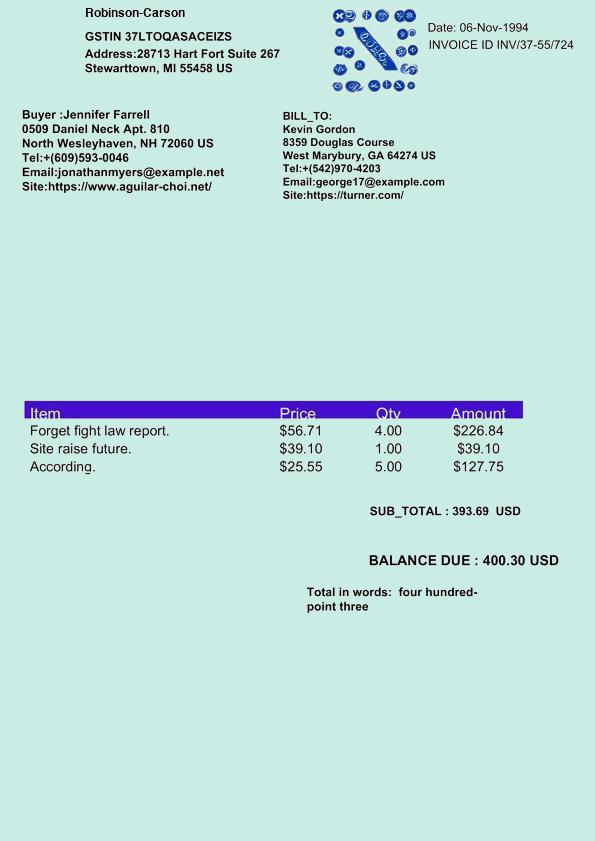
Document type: Invoice